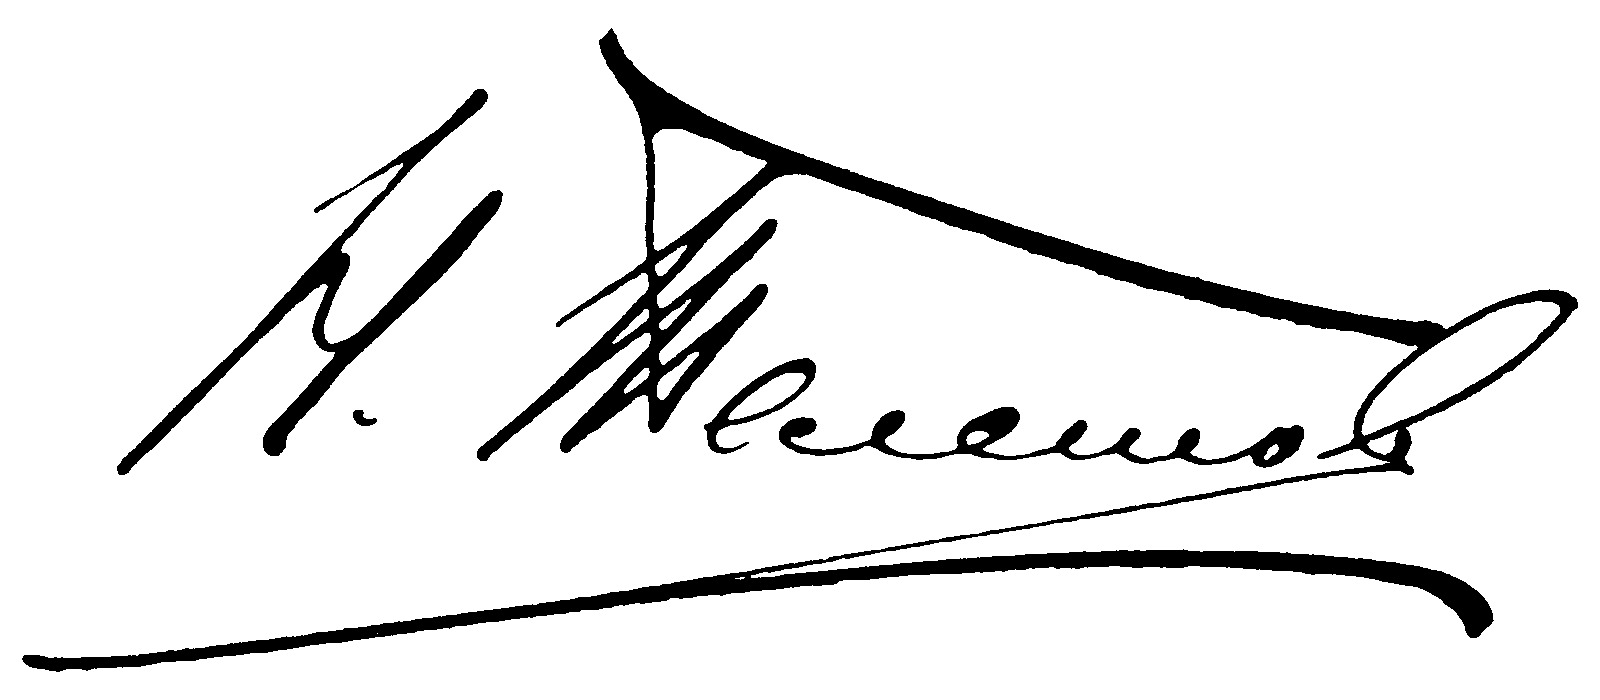
Signature of: nikolai teleshov